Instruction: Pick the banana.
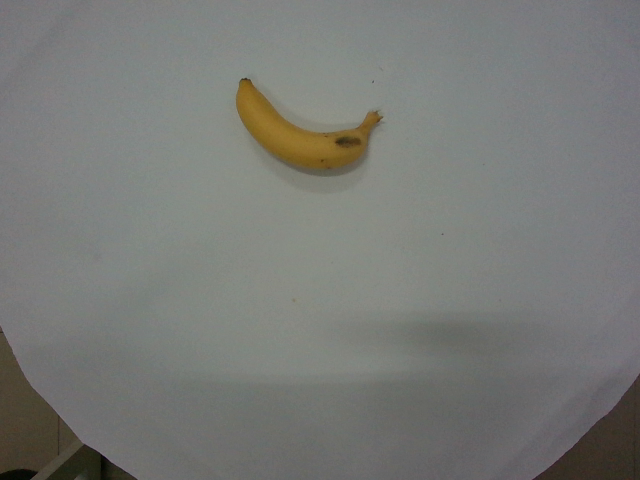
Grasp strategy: vertical